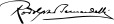
Signature of: rodolfo bernardelli